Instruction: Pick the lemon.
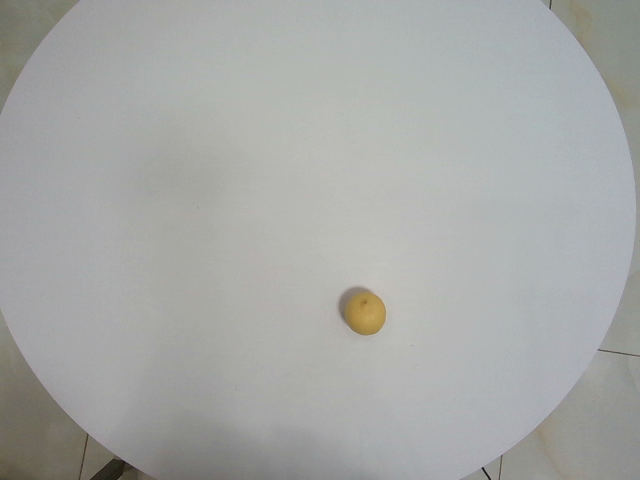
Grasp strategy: vertical